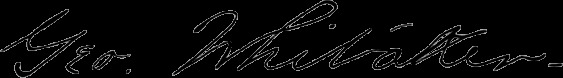
Signature of: george whitaker